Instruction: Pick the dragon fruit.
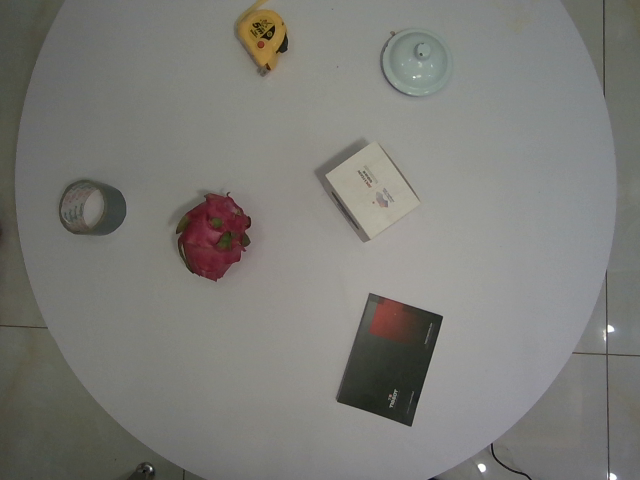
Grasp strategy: vertical